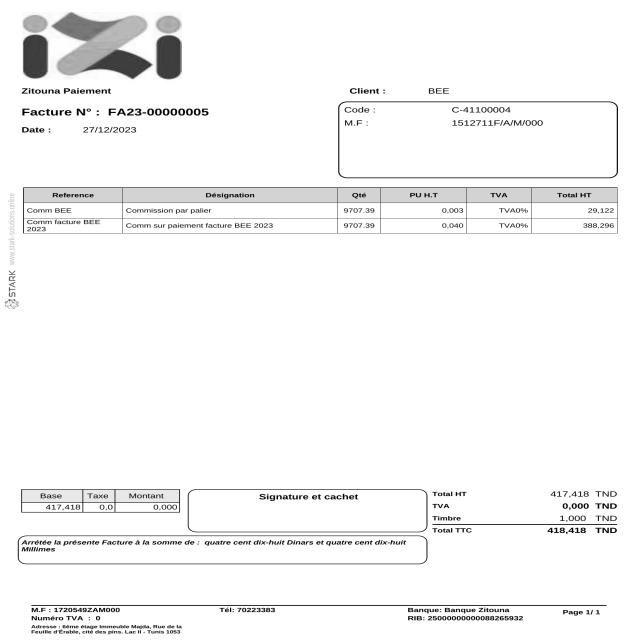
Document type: Invoice